Question: How is the history relevant to the case?
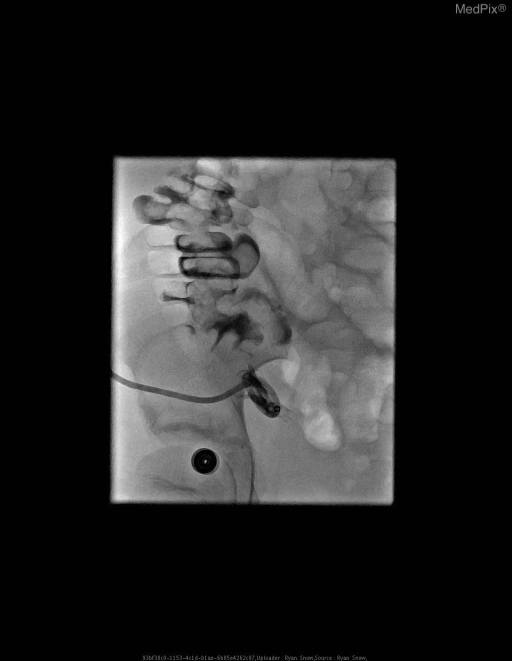
Answer: The patient's history of 10 year-old female presented with 3 days nausea, vomiting and periumbilical pain that progressed to RLQ.   Appendiceal fecolith found on abdominal ultrasound.  Patient underwent laparoscopic appendectomy.   Post-operatively, patient developed fevers, recurrence of pain and elevated WBC to 24.7 on POD#6. is key in understanding the case.